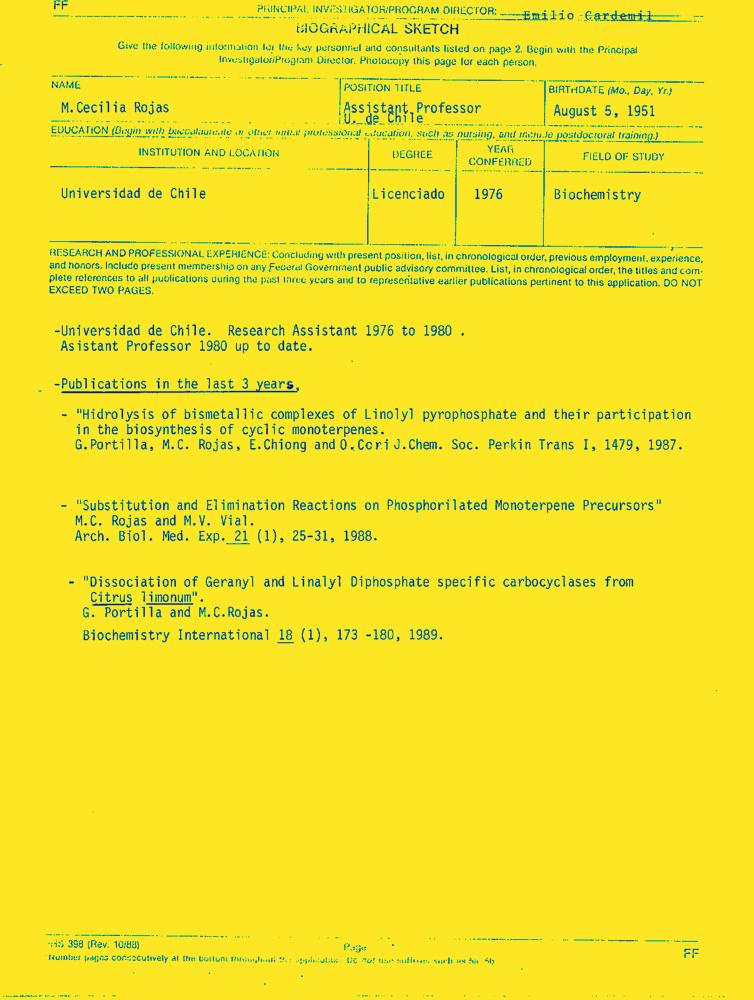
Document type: Resume-Doc